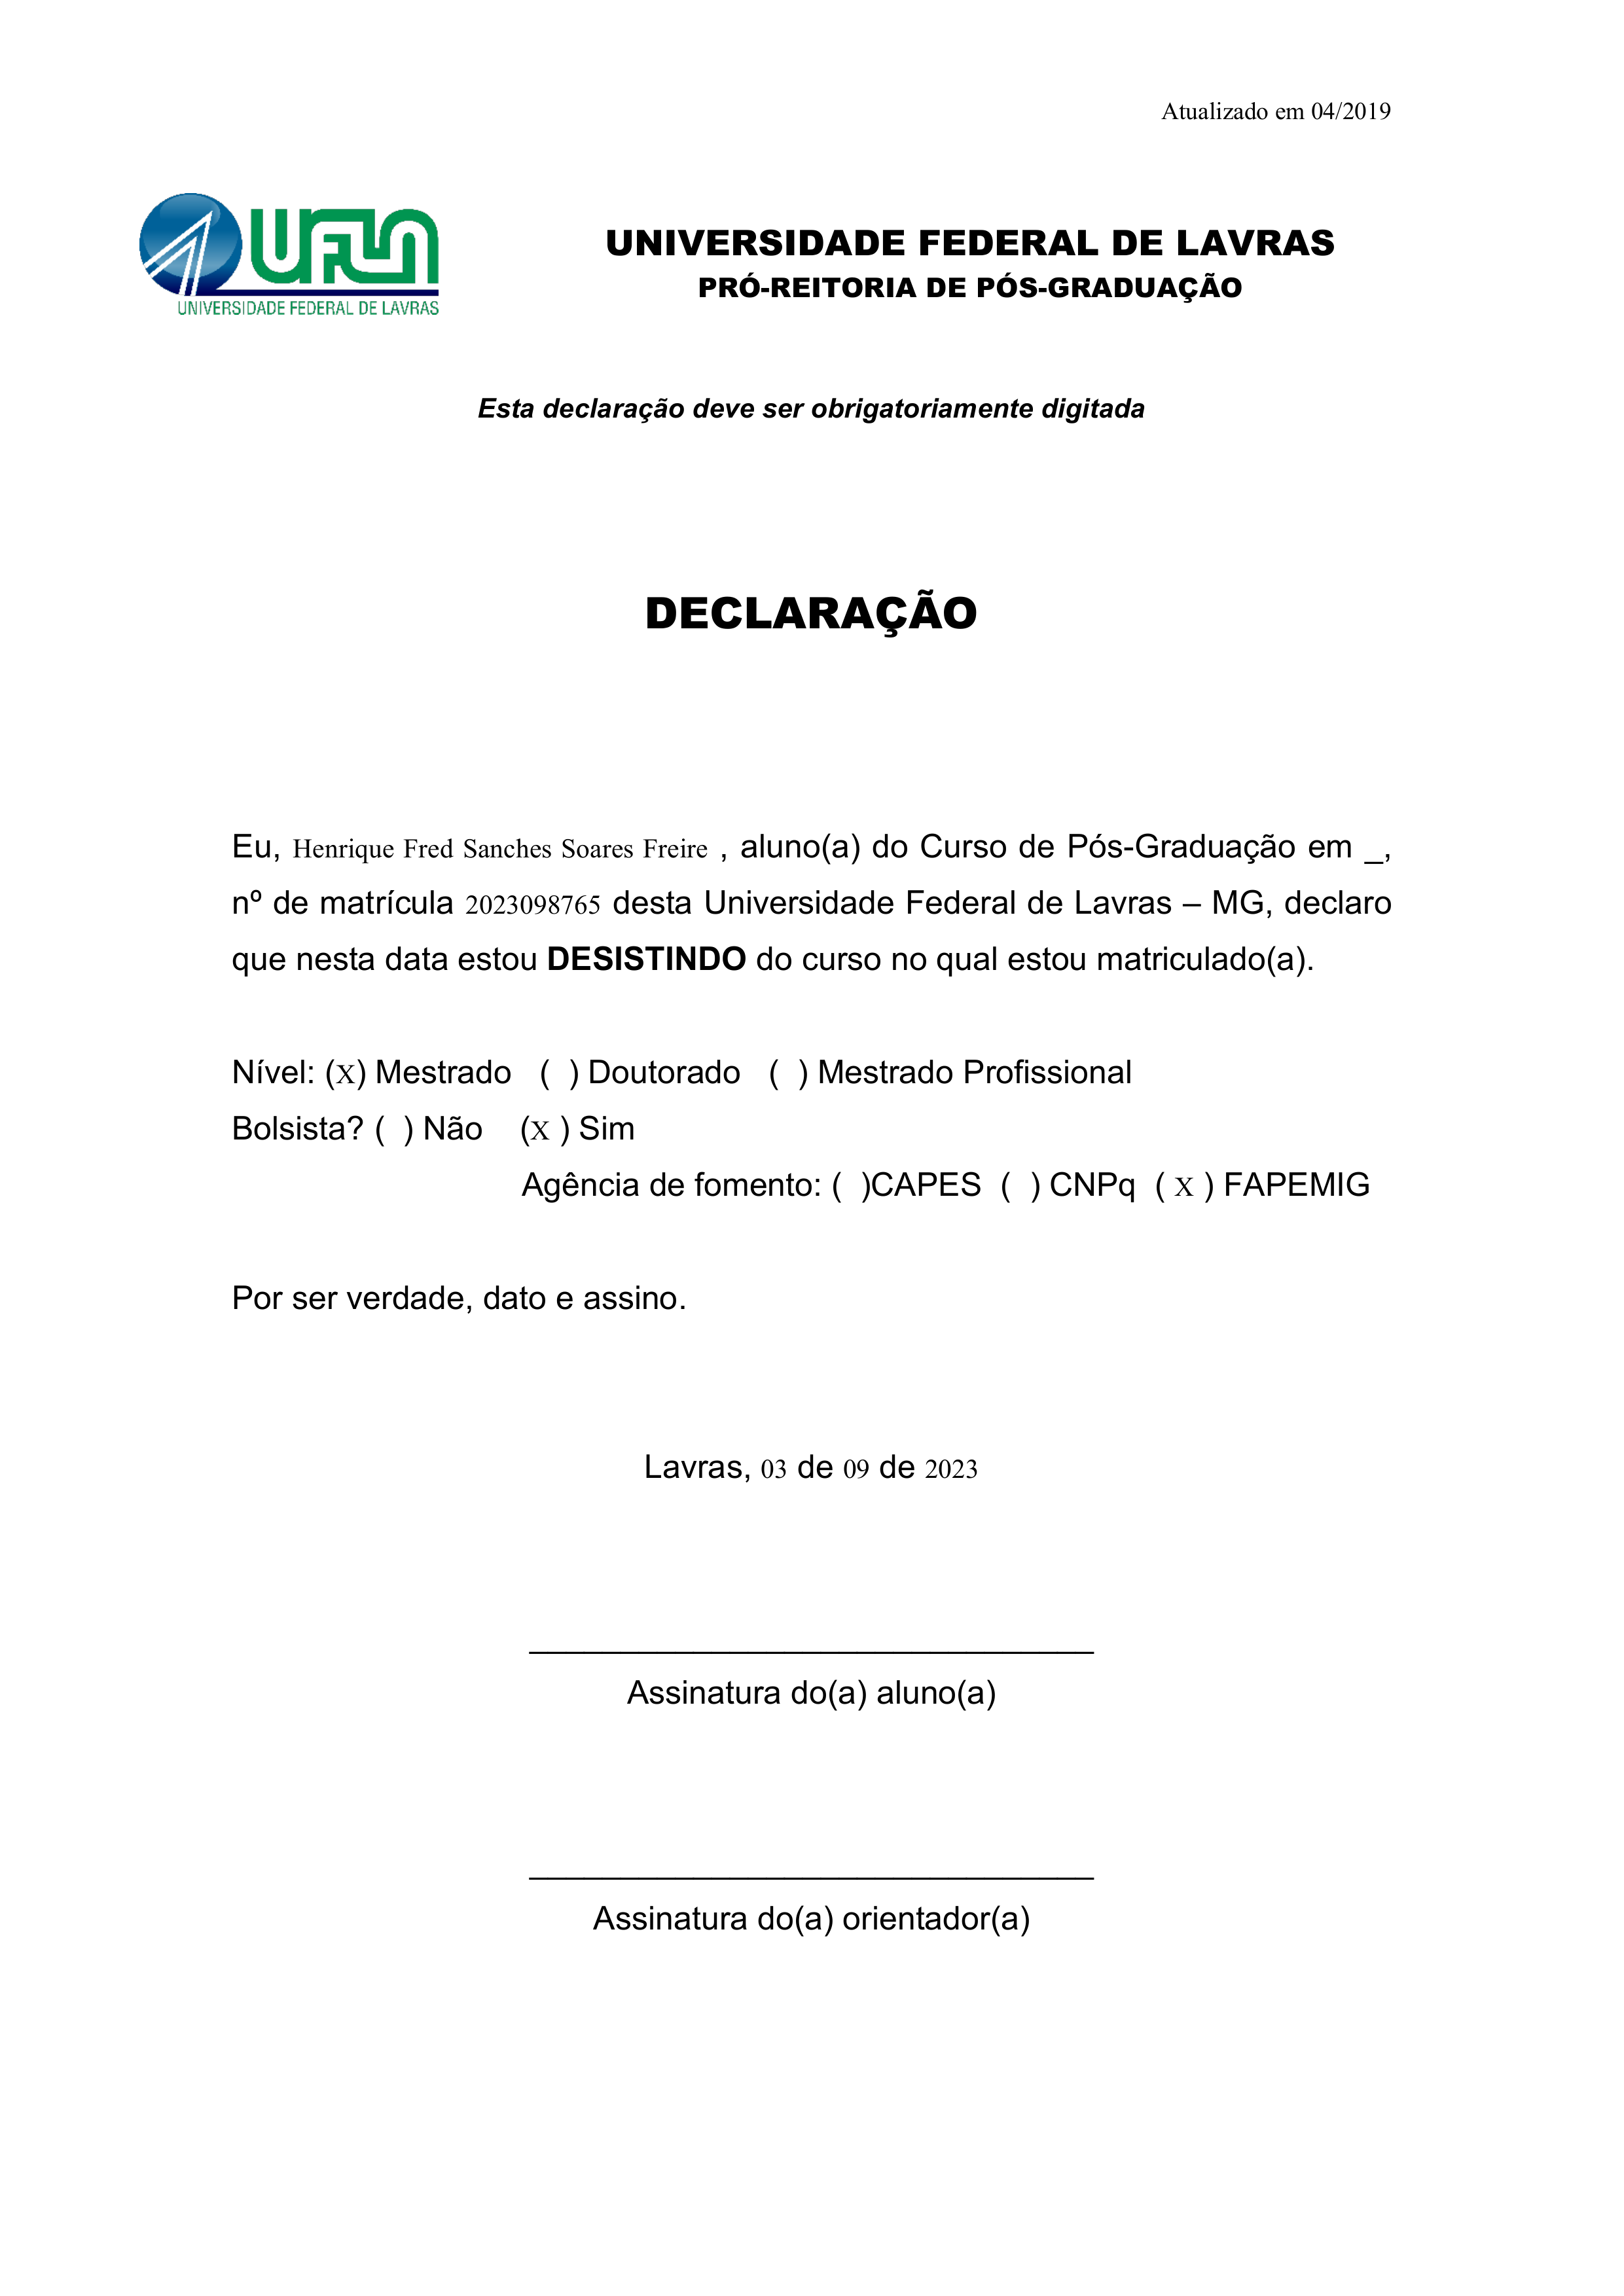
Atualizado em 04/2019
UFLA
UNIVERSIDADE FEDERAL DE LAVRAS
PRÓ-REITORIA DE PÓS-GRADUAÇÃO
UNIVERSIDADE FEDERAL DE LAVRAS
Esta declaração deve ser obrigatoriamente digitada
DECLARAÇÃO
Eu,
Henrique Fred Sanches Soares Freire
, aluno(a) do
Curso de Pós-Graduação em
_,
nº de matrícula
2023098765
desta Universidade Federal de Lavras — MG, declaro
que nesta data estou DESISTINDO do curso no qual estou matriculado(a).
Nível:
Mestrado
(X)
( ) Doutorado
( ) Mestrado Profissional
Bolsista?
() Não
Sim
(X)
Agência de fomento:
() CAPES
() CNPg
FAPEMIG
(X)
Por ser verdade, dato e assino.
Lavras, 03 de 09 de 2023
Assinatura do(a) aluno(a)
Assinatura do(a) orientador(a)